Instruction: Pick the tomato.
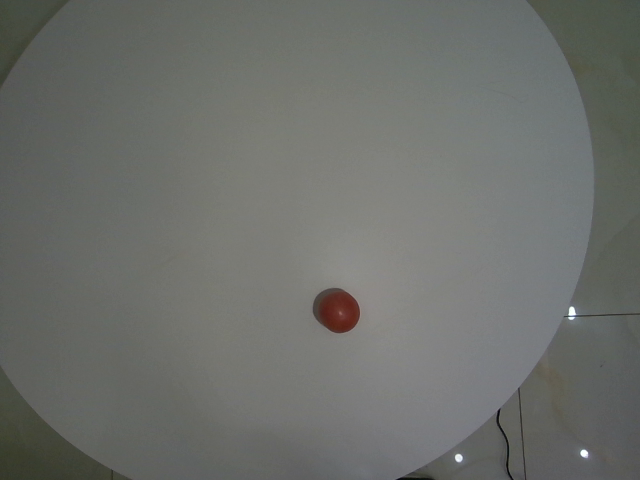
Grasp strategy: vertical